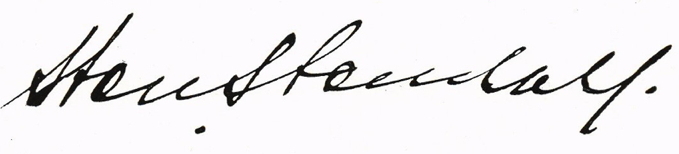
Signature of: sten stendahl